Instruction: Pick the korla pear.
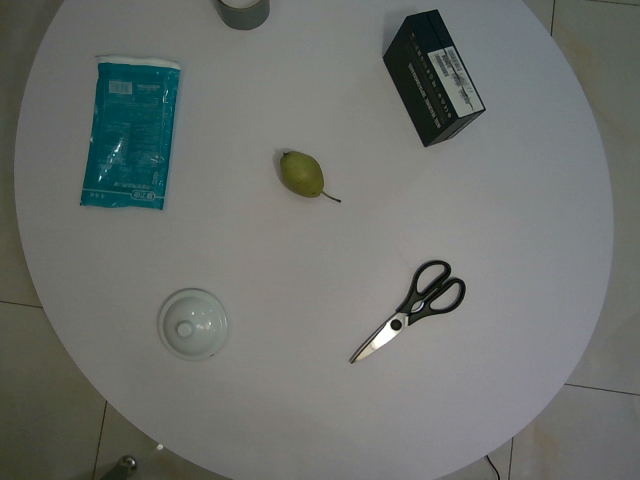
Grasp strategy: vertical